Question: In what way does the history help explain the case?
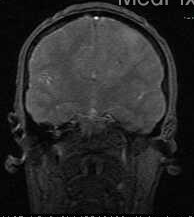
Answer: The patient's history of 21 y.o. man with a new onset seizure and severe headaches. is key in understanding the case.